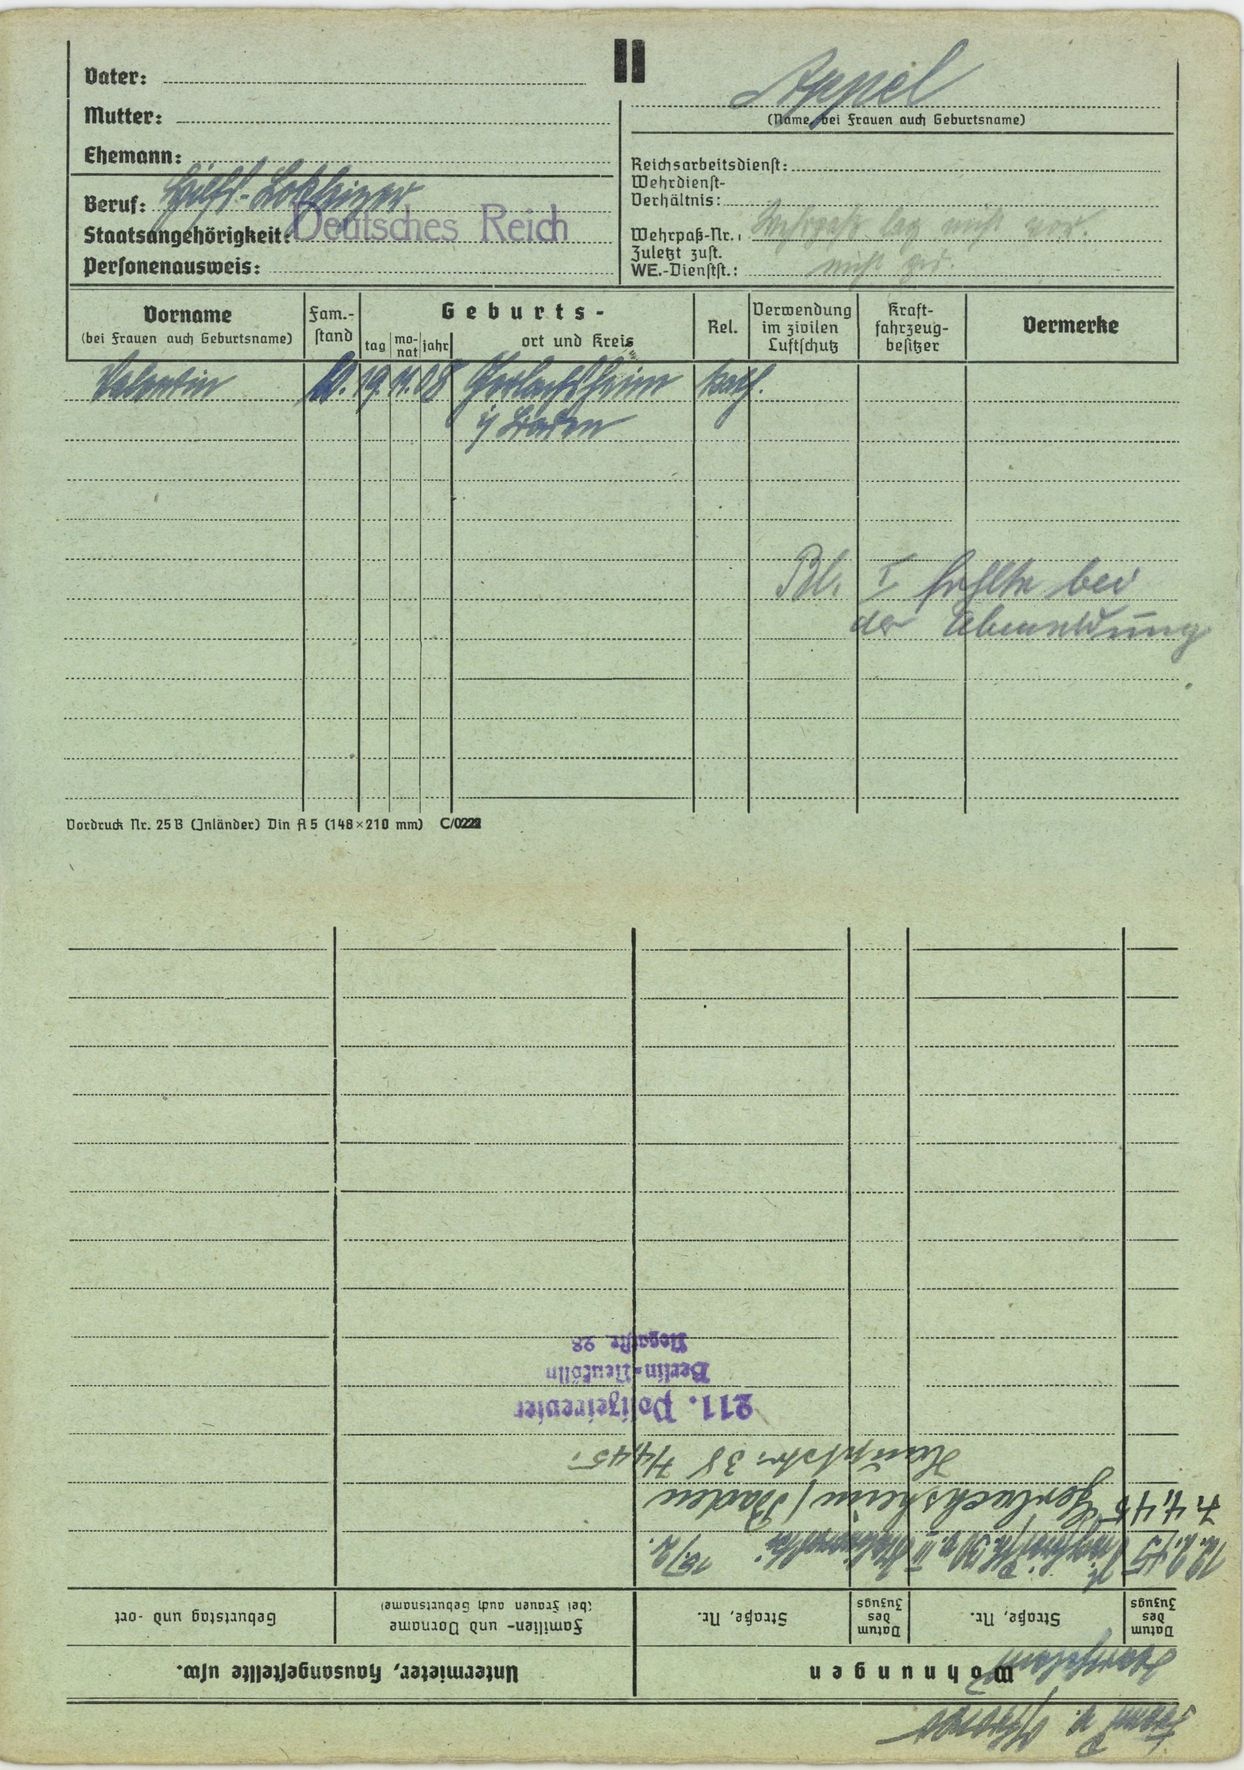
Appel